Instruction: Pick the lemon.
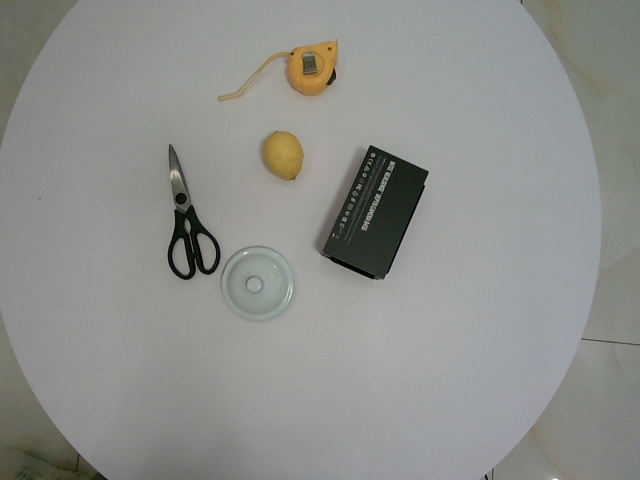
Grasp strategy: vertical